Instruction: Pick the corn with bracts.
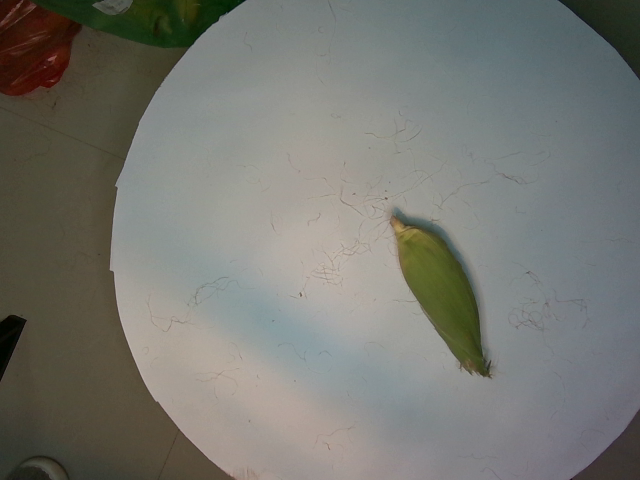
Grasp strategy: vertical